Question: Describe the condition in detail:
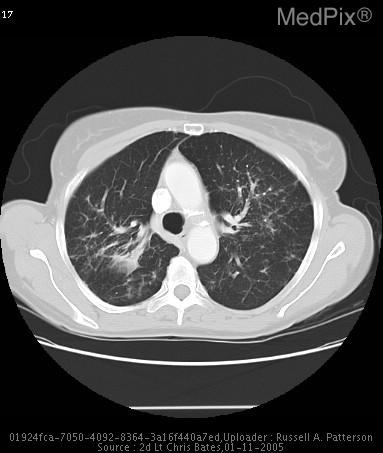
Answer: The disease is discussed as: Sarcoidosis is a granulomatous disorder of unknown etiology that can affect multiple systems; the presence of noncaseating granulomas in the involved organs is what characterizes it pathologically.  Sarcoidosis is estimated to have a prevalence of 10-20 per 100,000 and is 3-4 times more common in African Americans than Caucasians.  The most common target of sarcoidosis is the lungs, around 90% of all patients with sarcoidosis have lung involvement, resulting in the main symptoms including cough, dyspnea, chest pain, and the less common features include fatigue, weakness, malaise, fever, and weight loss.  Sarcoidosis, when in its extrapulmonary form, can result in a plethora of other complaints depending on the organ system affected.  But approximately 50% of those with sarcoidosis are asymptomatic at the time it is discovered.  The treatment for sarcoidosis is not straightforward.  It is typically agreed upon that treatment should begin if the patient is symptomatic, if lung function is deteriorating, or the radiological findings associated with sarcoidosis are worsening.  The current primary treatment is with daily oral corticosteroids.  The best dose is not known so a dose must be chosen by balancing the risk of adverse effects versus the benefits of therapy.  Treatment typically lasts between 6 to 12 months.